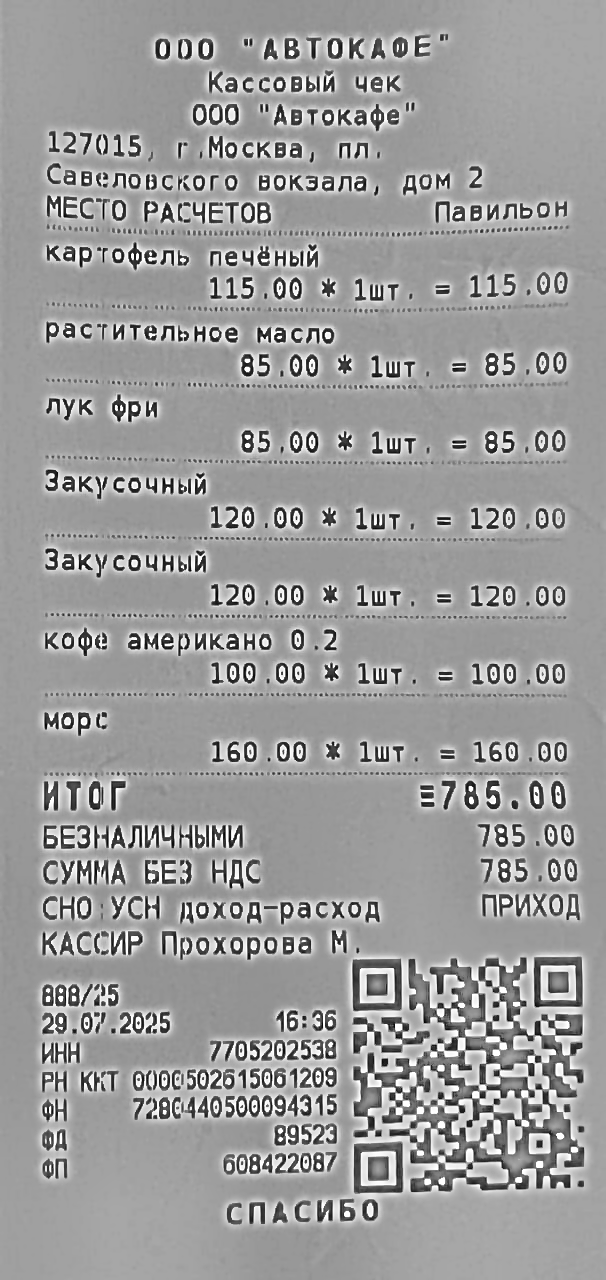
Продавец: ООО "АВТОКАФЕ"
ИНН: 7705202538
Дата: 29.07.2025
Товары: картофель печёный; растительное масло; лук фри; Закусочный; Закусочный; кофе американо 0.2; морс
Количество: 1.000; 1.000; 1.000; 1.000; 1.000; 1.000; 1.000
Цена: 115.00; 85.00; 85.00; 120.00; 180.00; 100.00; 160.00
Сумма: 115.00; 85.00; 85.00; 120.00; 180.00; 100.00; 160.00
Итого: 845.00